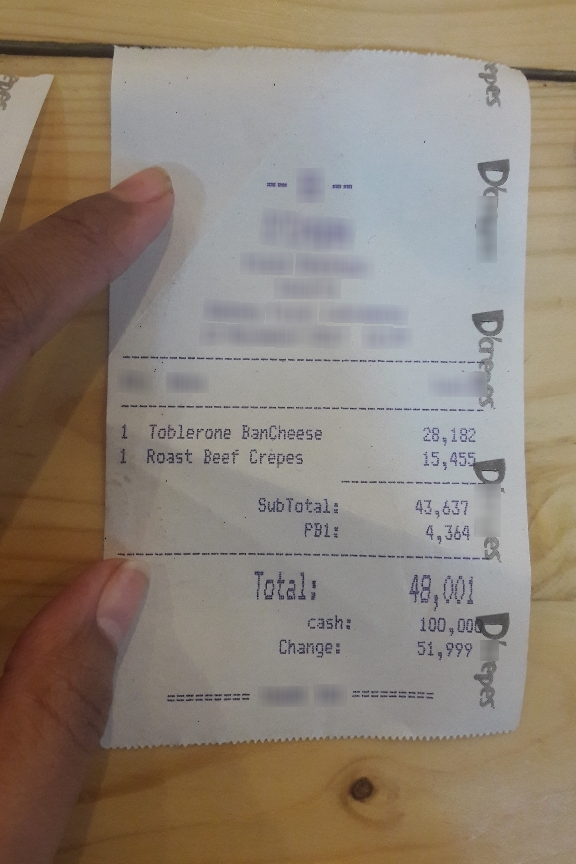
Extraction:
receipt: line_items: name: Toblerone BanCheese
price: 28,182
qty: 1
name: Roast Beef Crepes
price: 15,455
qty: 1
subtotal: 43,637
tax: 4,364
total: 48,001